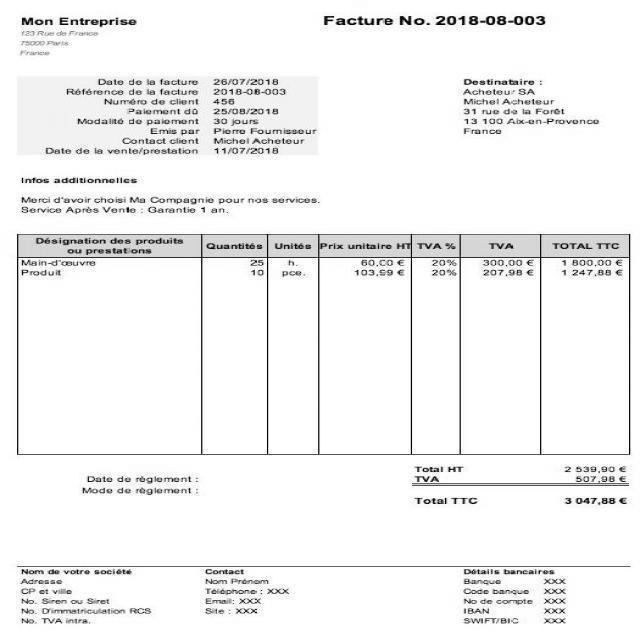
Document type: Invoice